Question: What is the suspected problem?
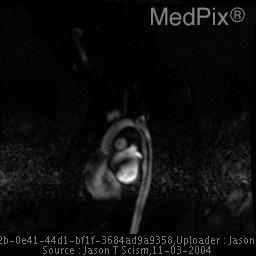
Answer: The findings suggest The study revealed a standard three-vessel arch with the brachiocephalic artery being the first great vessel, the left common carotid being the second vessel, and the left subclavian artery being the third vessel. Just proximal to the takeoff of the left subclavian artery is a significant web across the lumen of the aortic. This aortic web is seen to cause significant obstruction of flow through the aorta. A momentary delay was seen before blood flow was seen distal to the obstruction.  A central post-stenotic jet was seen traveling through the thoracic aorta to below the level of the diaphragm. No obvious collateral blood vessels are noted throughout the thoracic aorta. No other cardiac abnormalities were identified.. Just proximal to the takeoff of the left subclavian artery is a significant web across the lumen of the aortic. This aortic web is seen to cause significant obstruction of flow through the aorta. A momentary was seen delay before blood flow was seen distal to the obstruction.  A central post-stenotic jet was seen traveling through the thoracic aorta to below the level of the hemidiaphragm. No obvious collateral blood vessels are noted throughout the thoracic aorta. No other cardiac abnormalities were identified.. The patient might have a history of This case is based on a 3 year old female who at the age of 18 months underwent surgical resection with end-to-end repair of a mild preductal coarctation of the aorta just proximal to the left subclavian artery take-off..